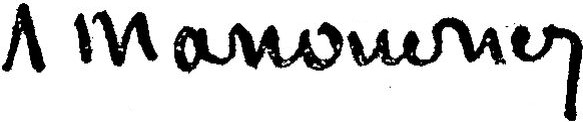
Signature of: abel manouvriez